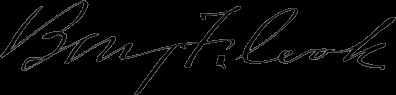
Signature of: benjamin franklin cook